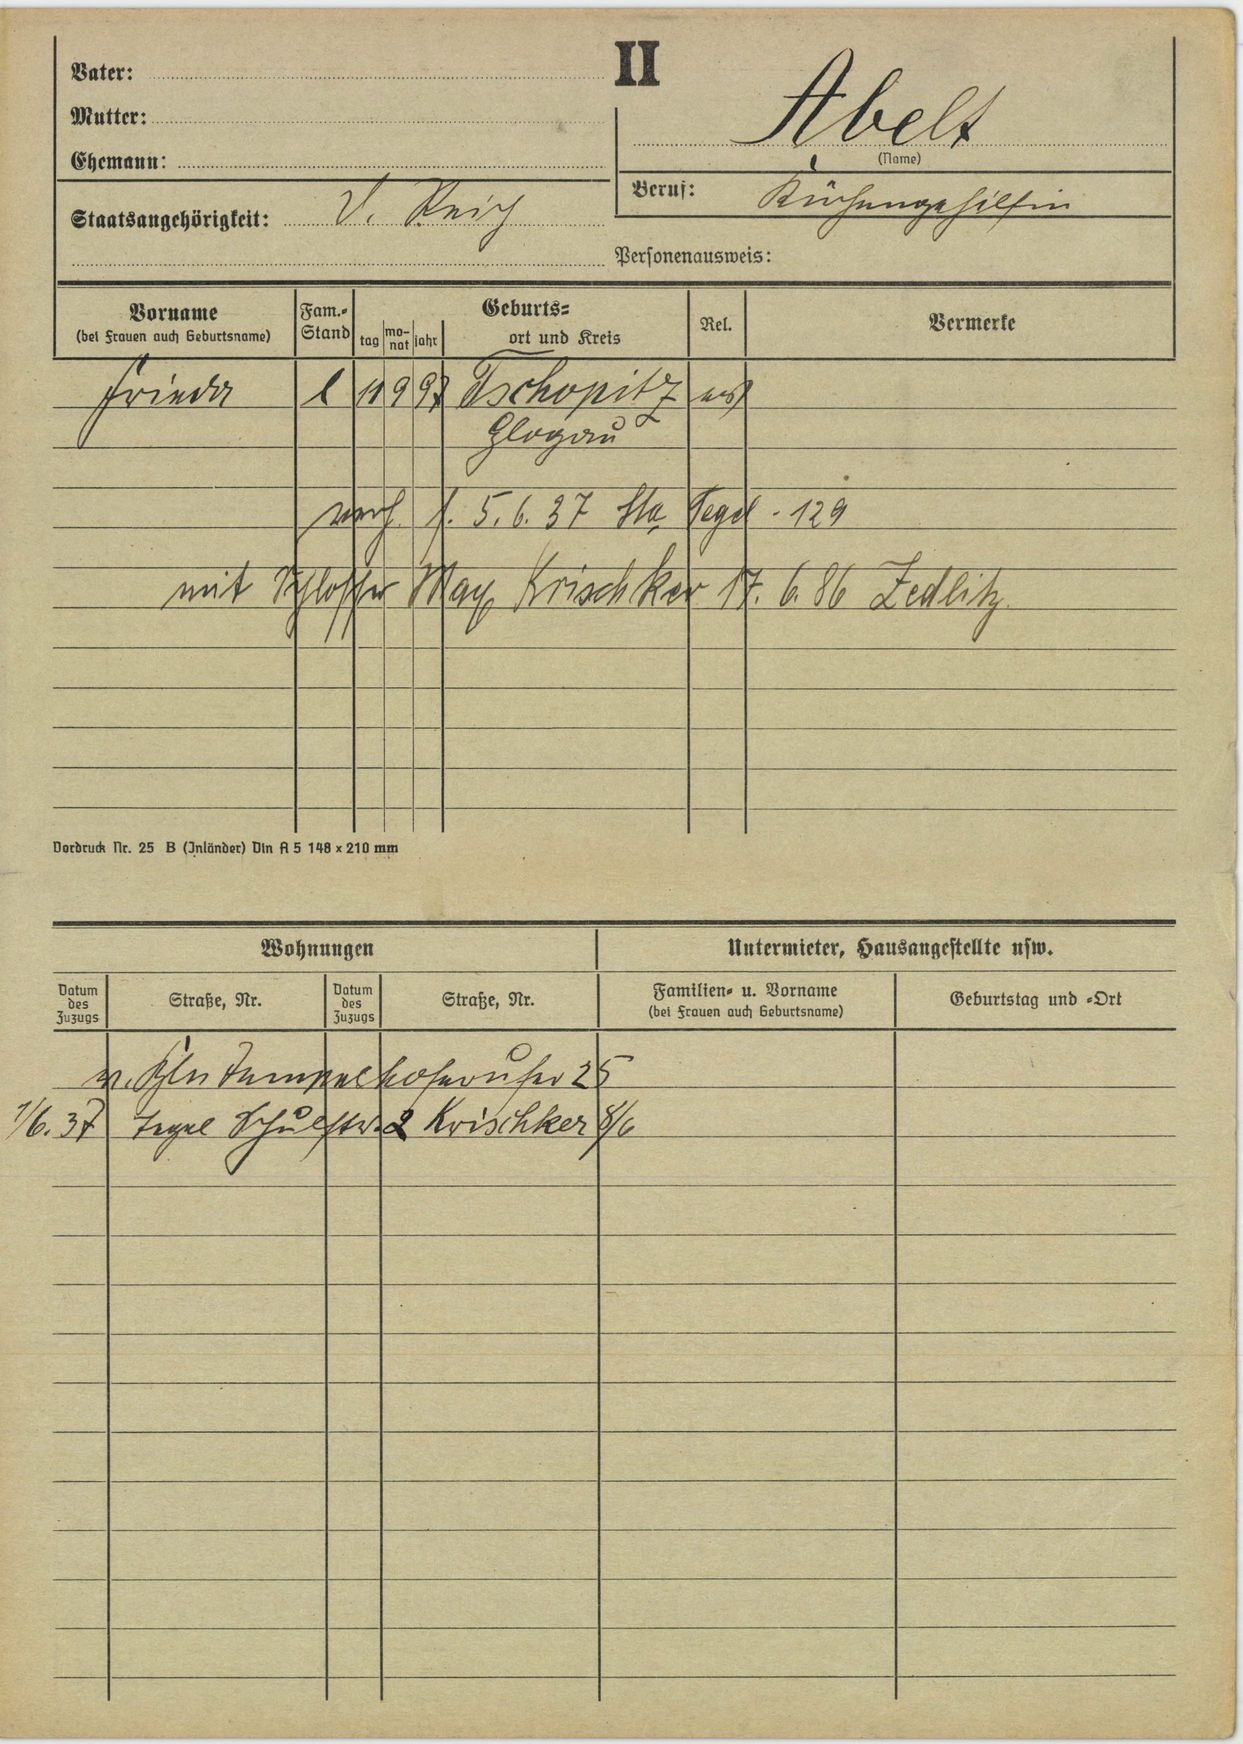
Abelt